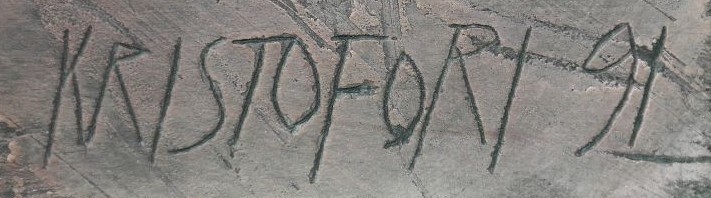
Signature of: jan kristofori